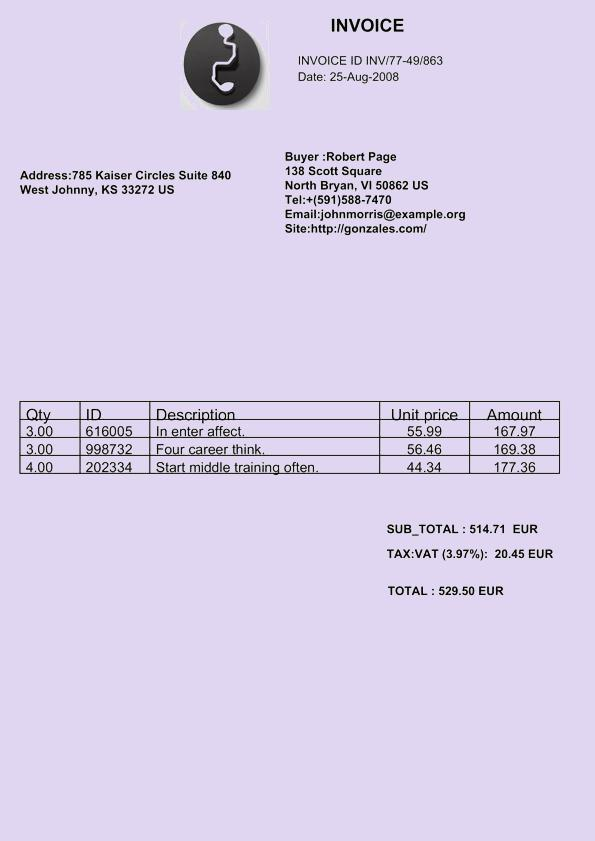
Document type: Invoice